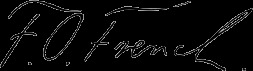
Signature of: francis ormond french